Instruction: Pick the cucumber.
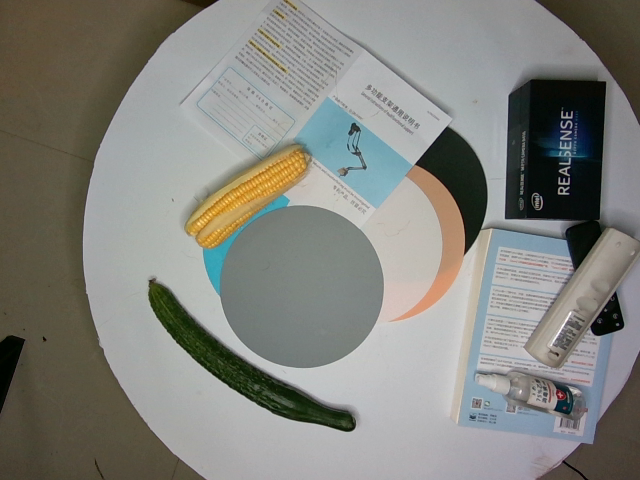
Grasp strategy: vertical